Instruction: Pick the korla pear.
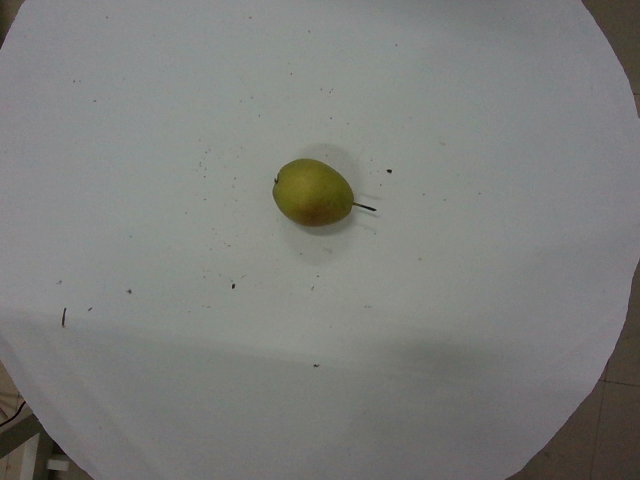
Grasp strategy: vertical